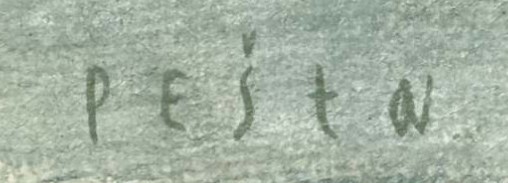
Signature of: daniel pešta